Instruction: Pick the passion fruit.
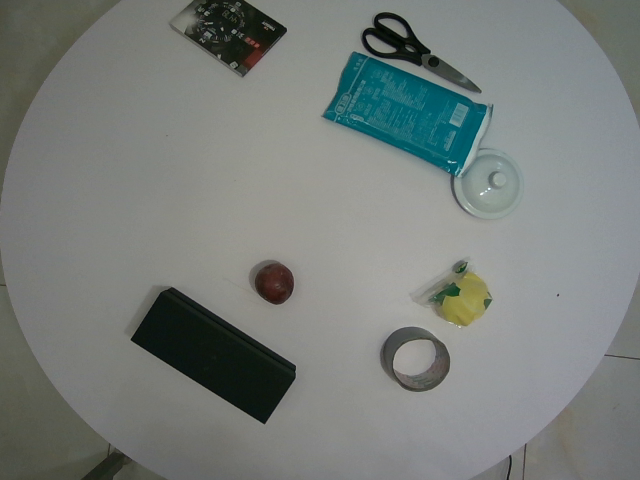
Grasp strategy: vertical